Identify and extract the amount in words, amount in numbers, payee name, cheque date, and bank name from the image.
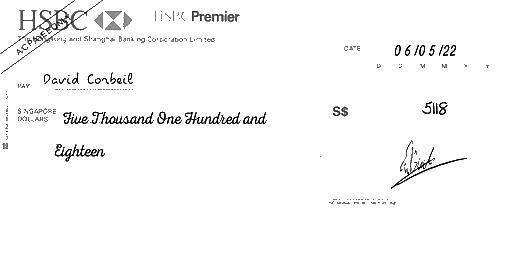
amt_in_words: Five Thousand One Hundred and Eighteen
amt_in_figures: 5118
payee_name: David Corbeil
bank_name: HSBC
cheque_date: 06/05/22